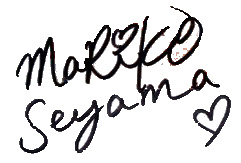
Signature of: mariko seyama